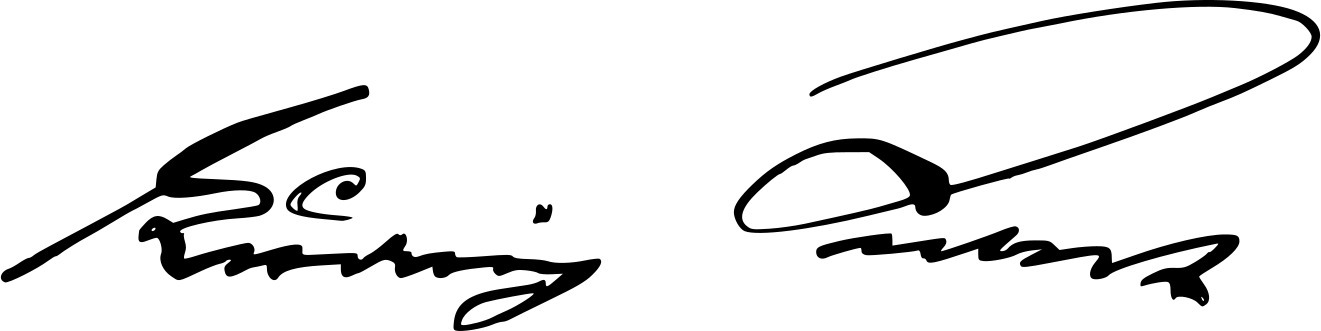
Signature of: ludwig siebert